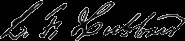
Signature of: lucius frederick hubbard